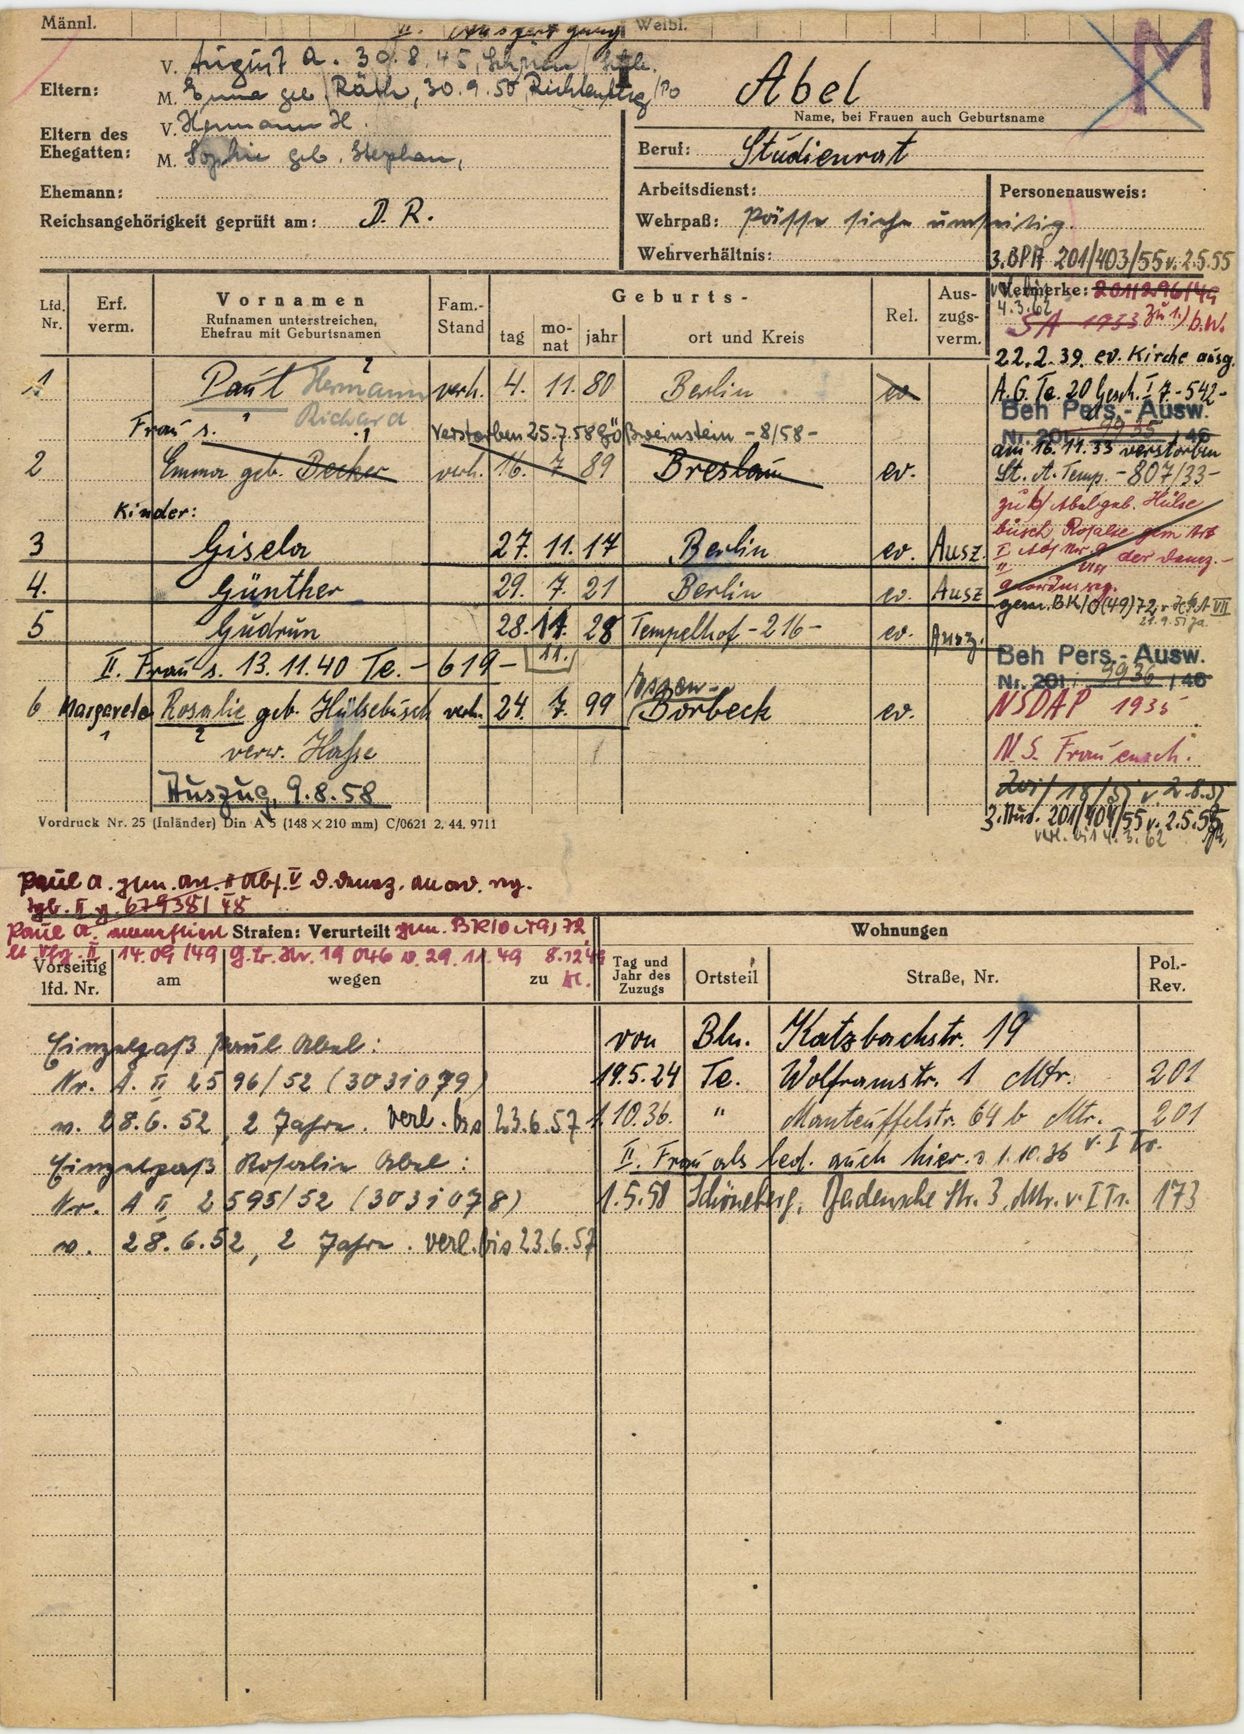
Abel